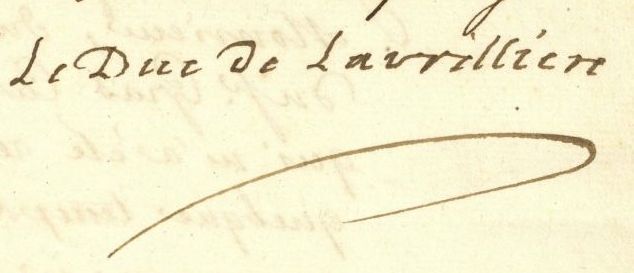
Signature of: louis phélypeaux comte de saint florentin